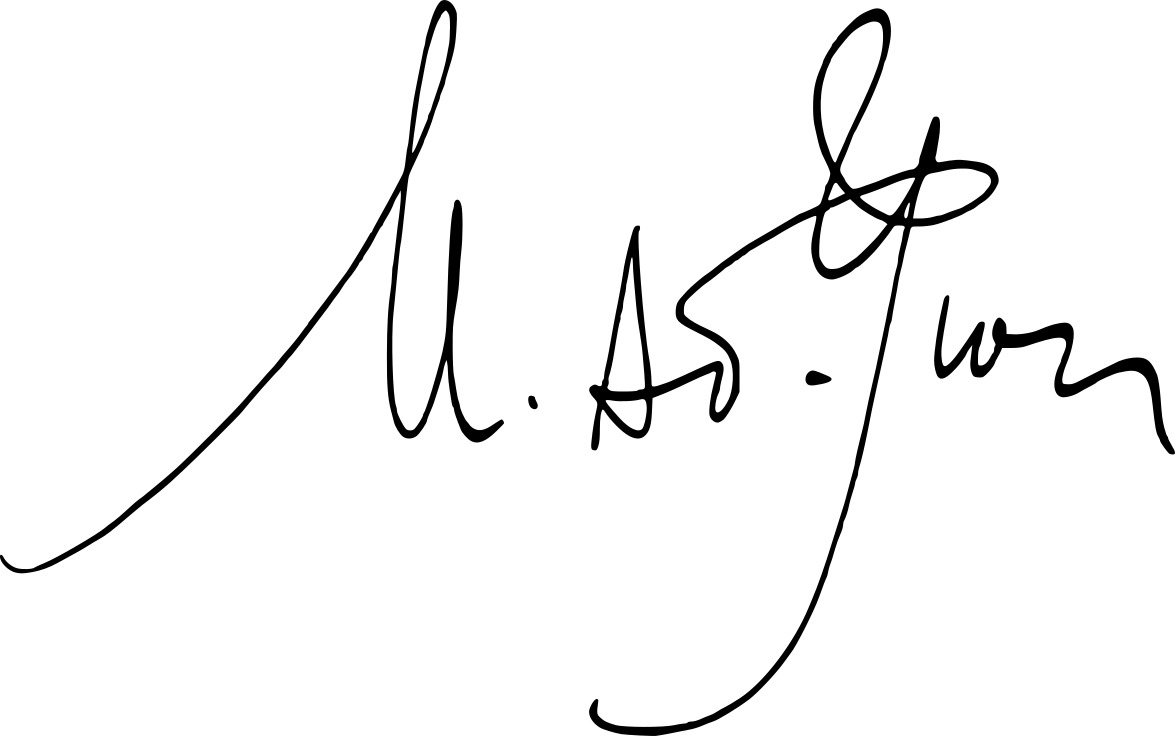
Signature of: maurice adolphe yvon